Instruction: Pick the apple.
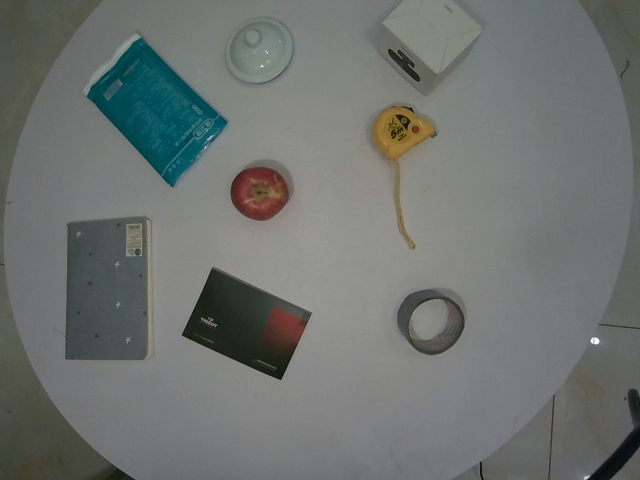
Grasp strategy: vertical